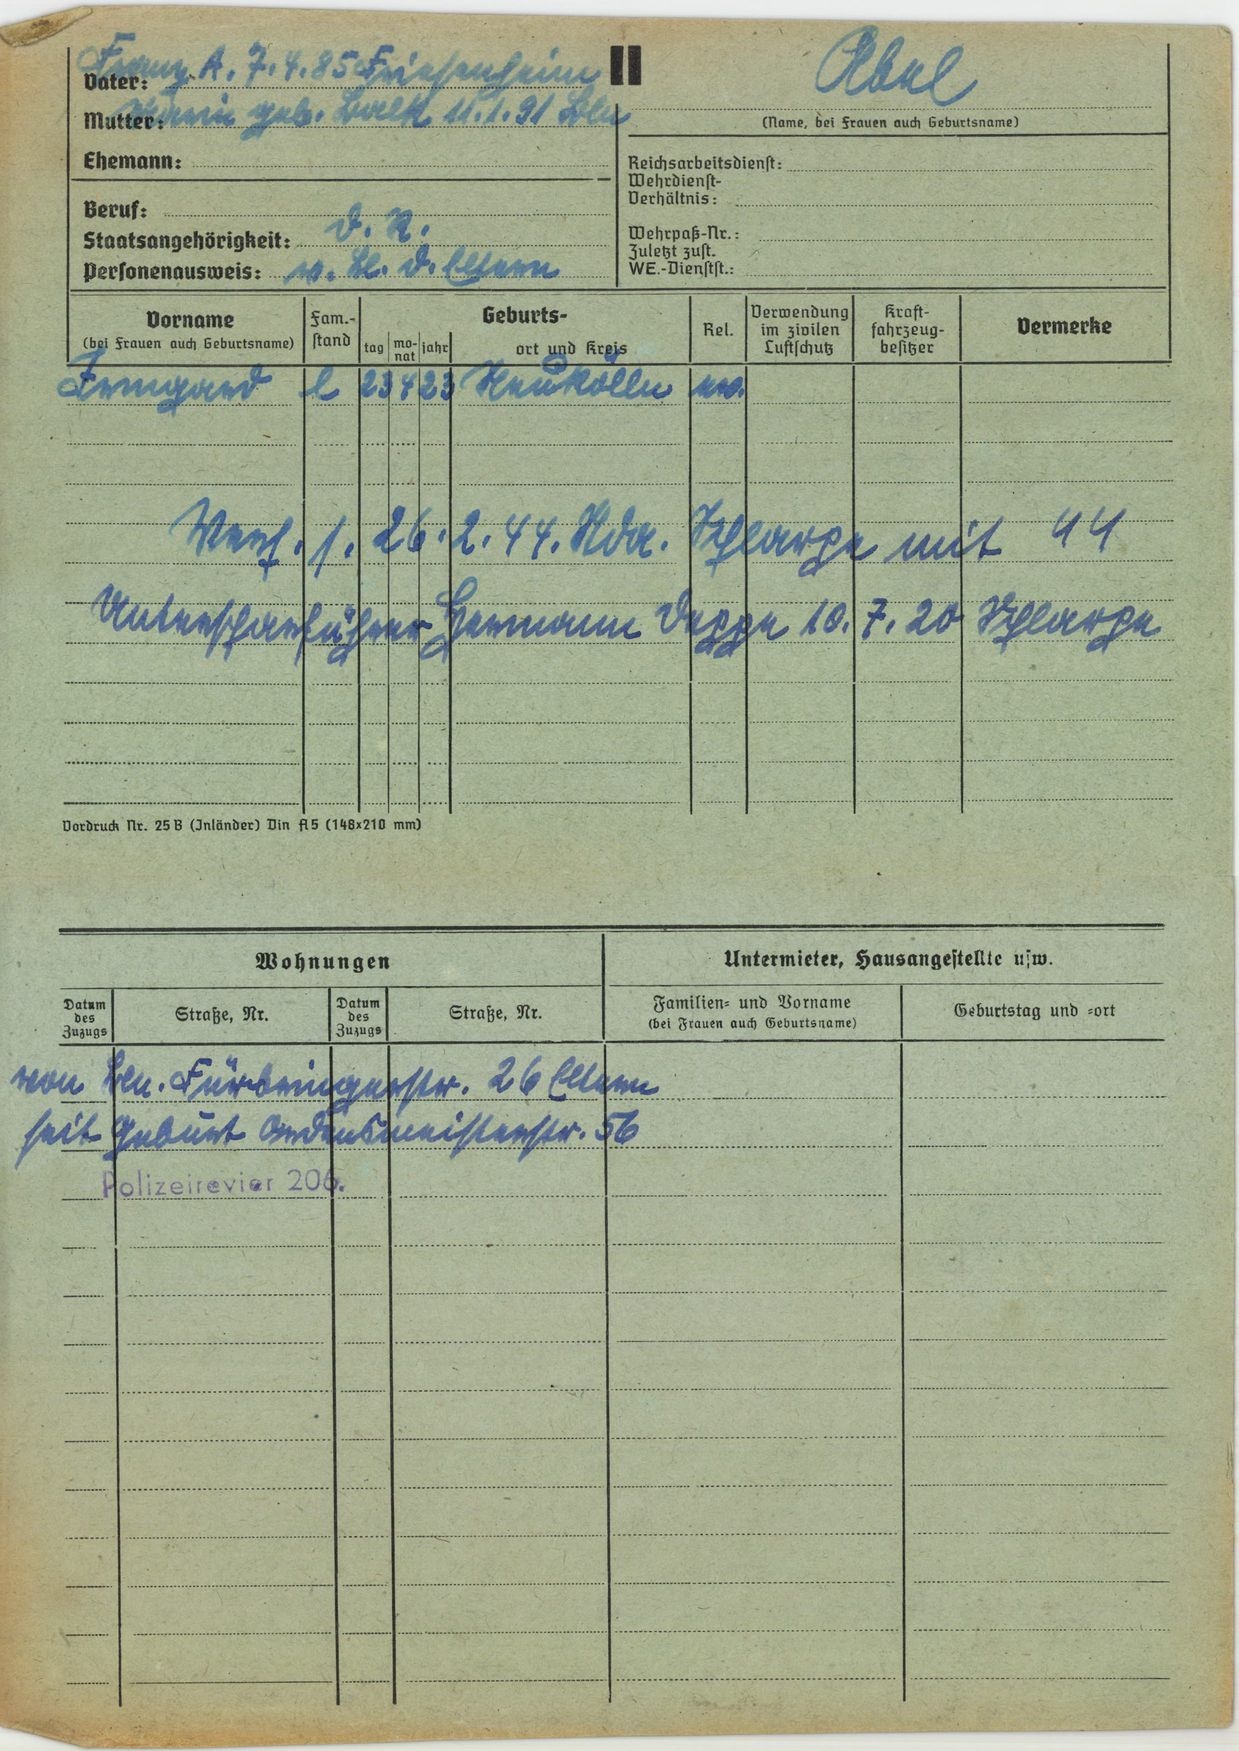
Abel